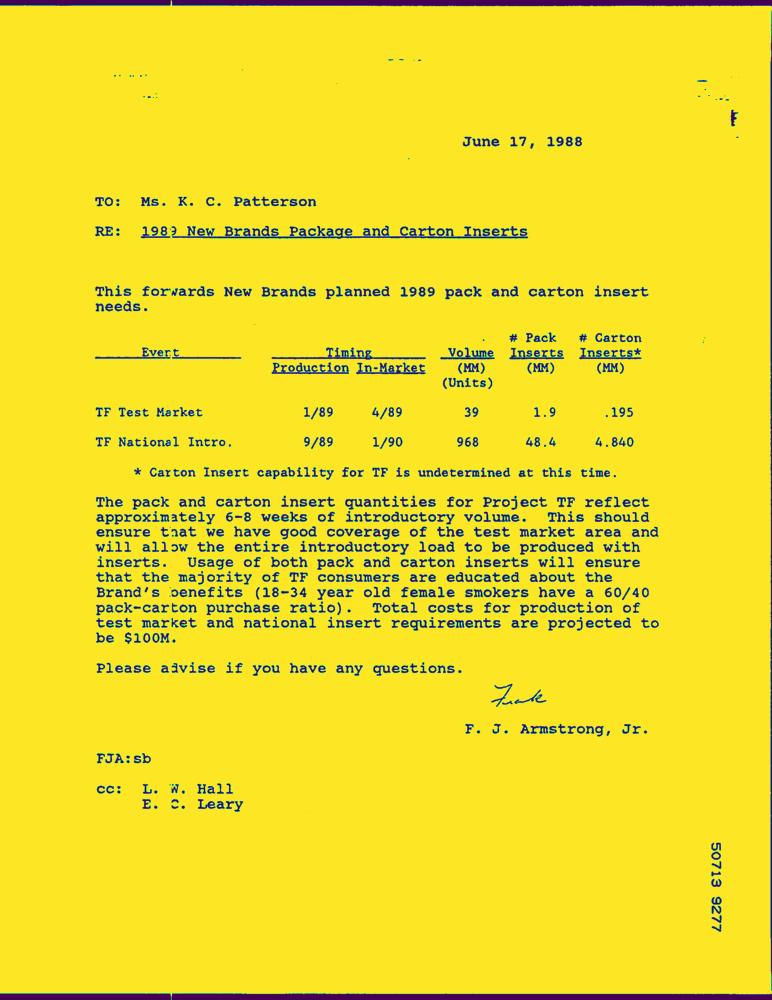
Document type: Letter-Doc